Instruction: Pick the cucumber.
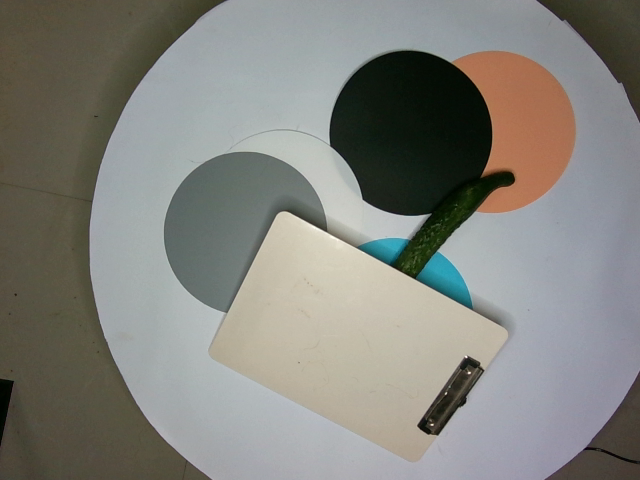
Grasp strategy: vertical